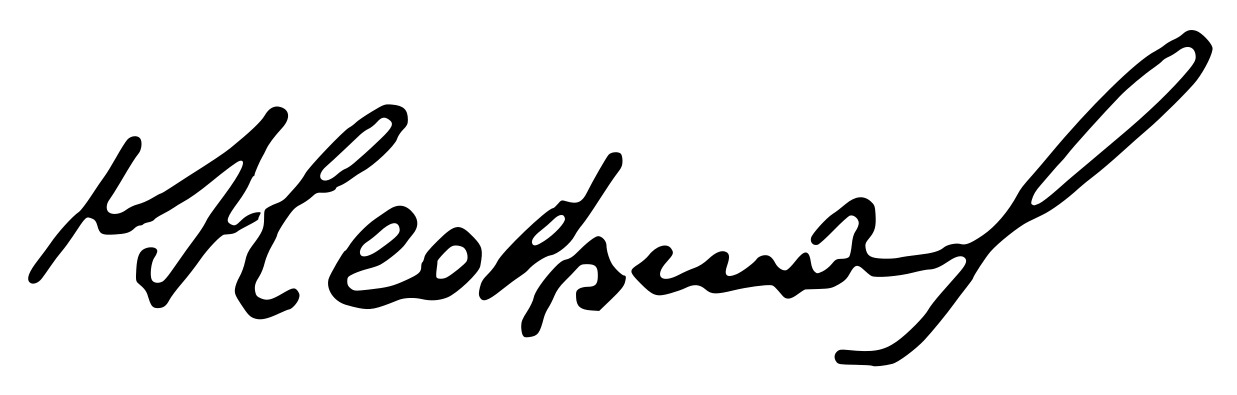
Signature of: neophyte of vidin